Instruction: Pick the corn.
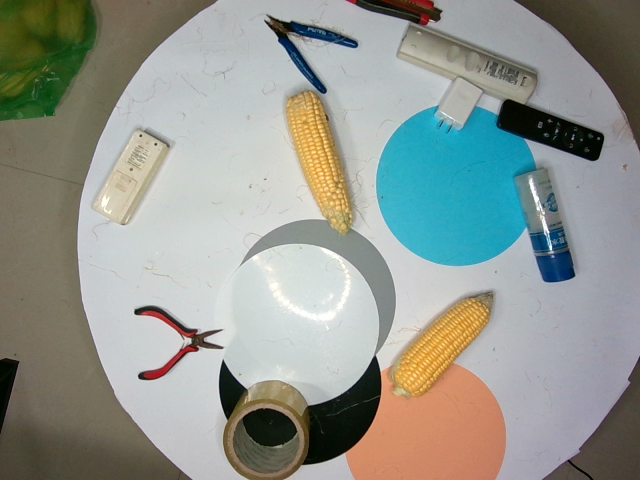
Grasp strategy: vertical